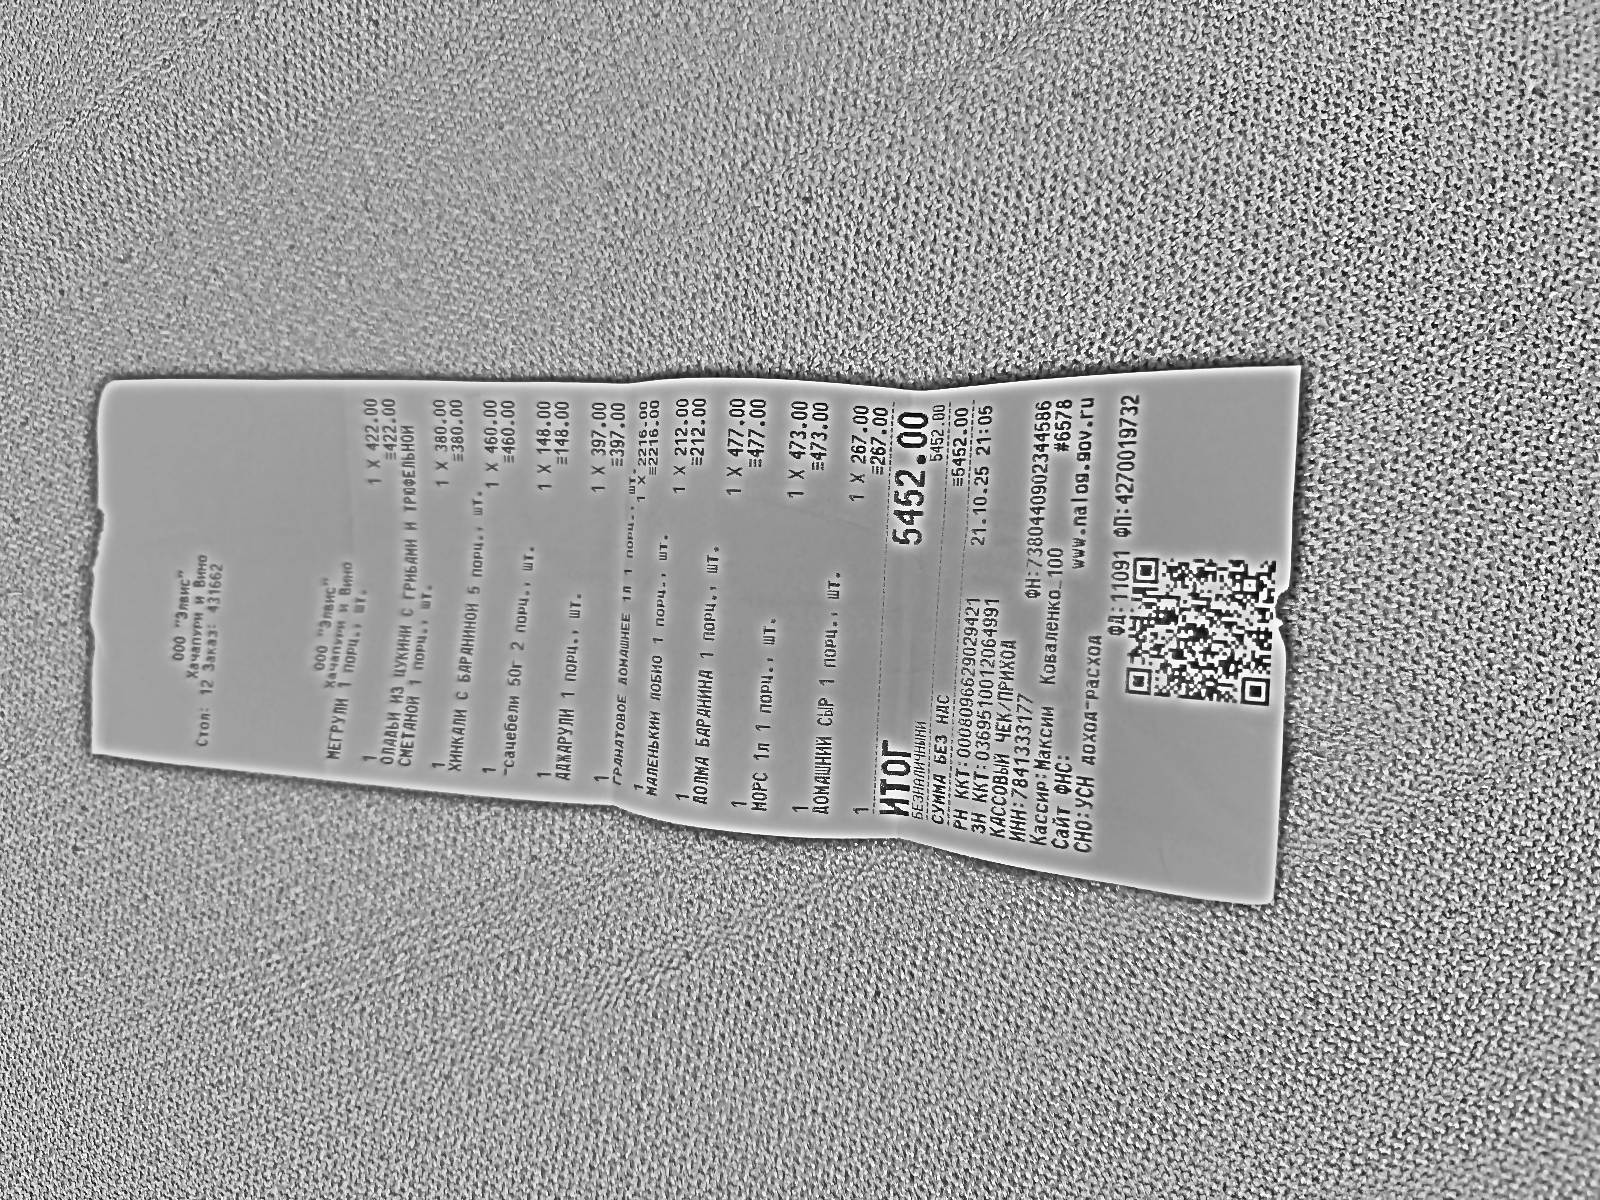
Продавец: 000 "Знанс", Хачапури и Вино
ИНН: 7841333177
Дата: 21.10.25 21:05
Товары: МЕТРУЛИ 1 порц. 1 шт.; ОЛАДЬИ ИЗ ЦУКИНИ С ГРИБАМИ И ТРЮФЕЛЬНОЙ СМЕТАНОЙ 1 порц. 1 шт.; ХИНКАЛИ С БАРАНИНОЙ 6 порц. 1 шт.; "сацебели 5ог 2 порц. 1 шт.; АДЖАРУЛИ 1 порц. 1 шт.; ГРАНАТОВОЕ ДОМАШНЕЕ 1Л 1 порц. 1 шт.; МАЛЕНЬКИЙ ДОБНО 1 порц. 1 шт.; ДОДМА БАРАНИНА 1 порц. 1 шт.; МОРС 1л 1 порц. 1 шт.; ДОМАШНИЙ СЫР 1 порц. 1 шт.
Количество: 1; 1; 1; 1; 1; 1; 1; 1; 1; 1
Цена: 422.00; 380.00; 460.00; 148.00; 397.00; 2216.00; 212.00; 477.00; 473.00; 267.00
Сумма: 422.00; 380.00; 460.00; 148.00; 397.00; 2216.00; 212.00; 477.00; 473.00; 267.00
Итого: 5452.00